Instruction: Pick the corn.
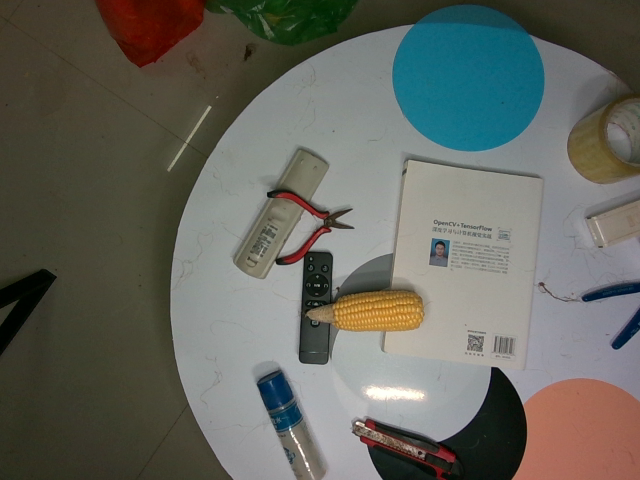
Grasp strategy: vertical